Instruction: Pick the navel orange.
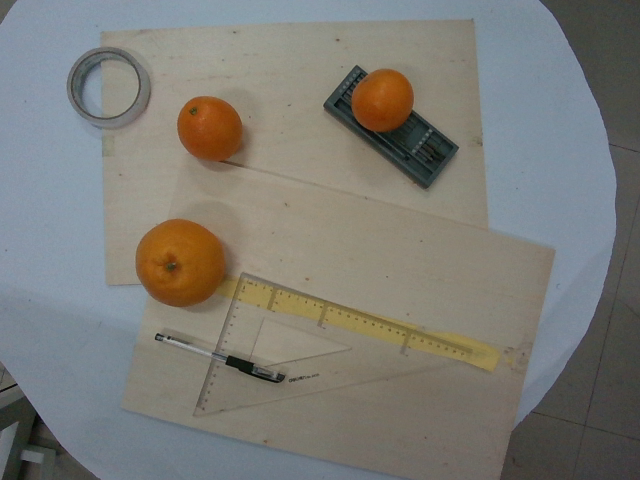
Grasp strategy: vertical